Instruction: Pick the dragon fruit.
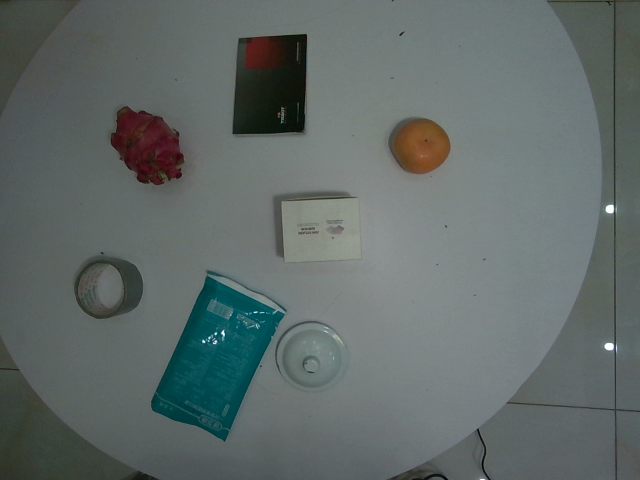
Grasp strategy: vertical